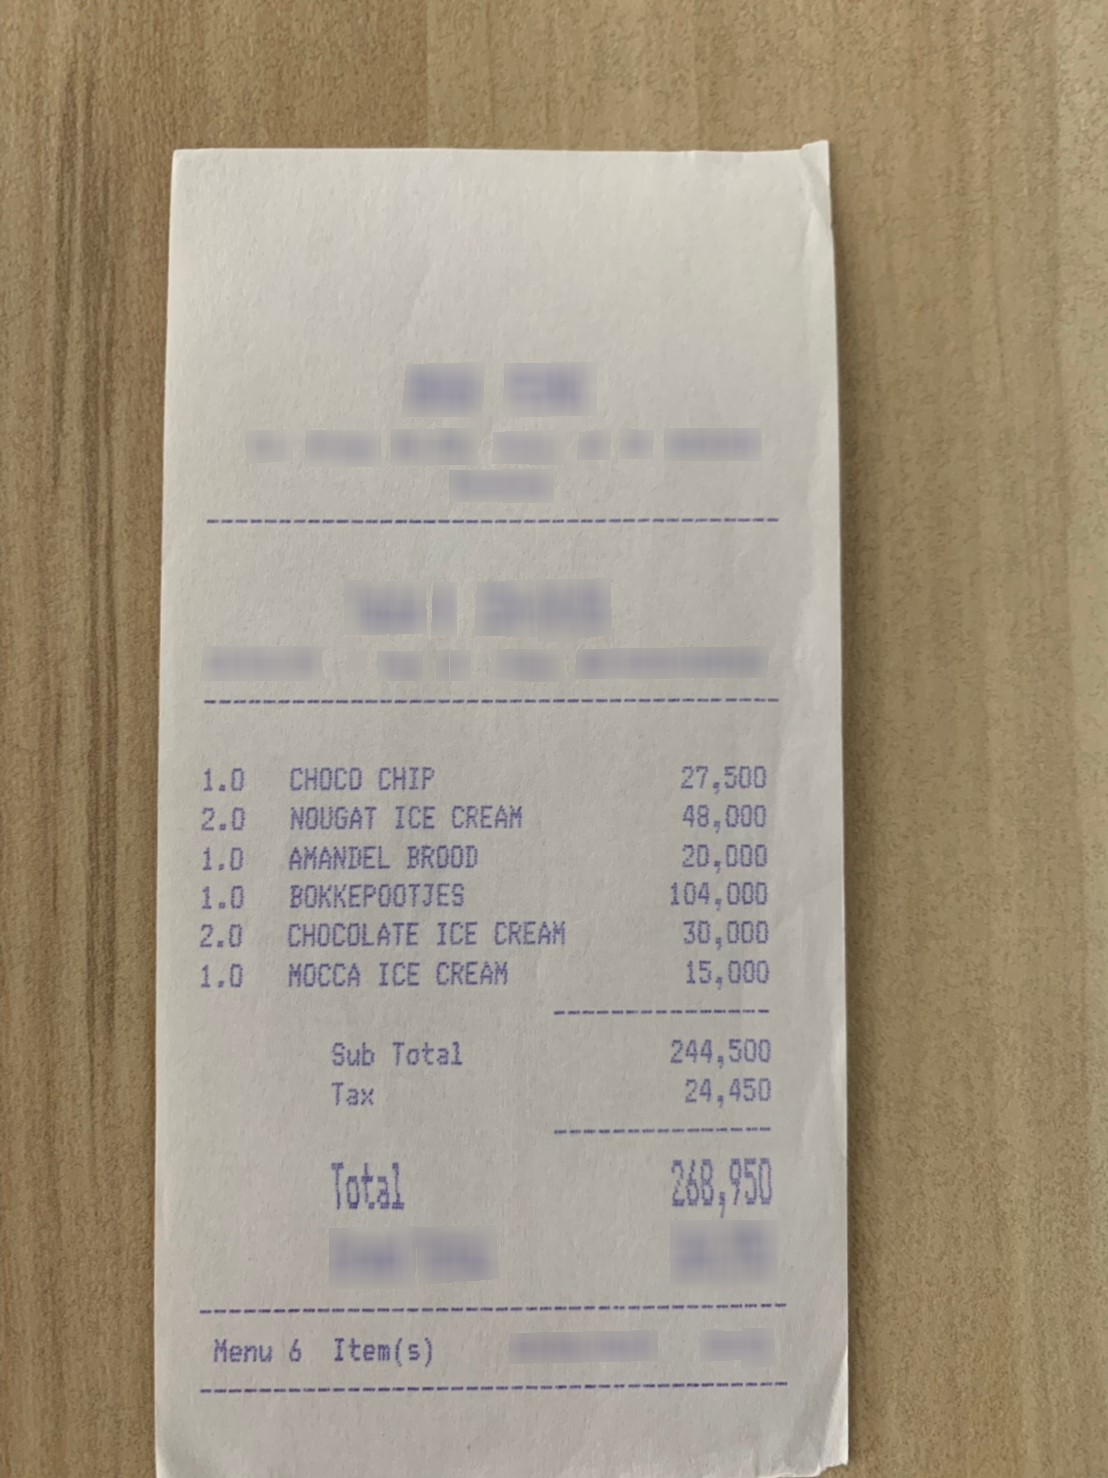
Number of items: 6
Subtotal: 244,500
Tax: 24,450
Total: 268,950
OCR text regions:
text: Sub
text: Total
text: 244,500
text: Tax
text: 24,450
text: Total
text: 268,950
text: Menu
text: 6
text: Item(s)
text: 1.0
text: CHOCO
text: CHIP
text: 27,500
text: 2.0
text: NOUGAT
text: ICE
text: CREAM
text: 48,000
text: 1.0
text: AMANDEL
text: BROOD
text: 20,000
text: 1.0
text: BOKKEPOOTJES
text: 104,000
text: 2.0
text: CHOCOLATE
text: ICE
text: CREAM
text: 30,000
text: 1.0
text: MOCCA
text: ICE
text: CREAM
text: 15,000